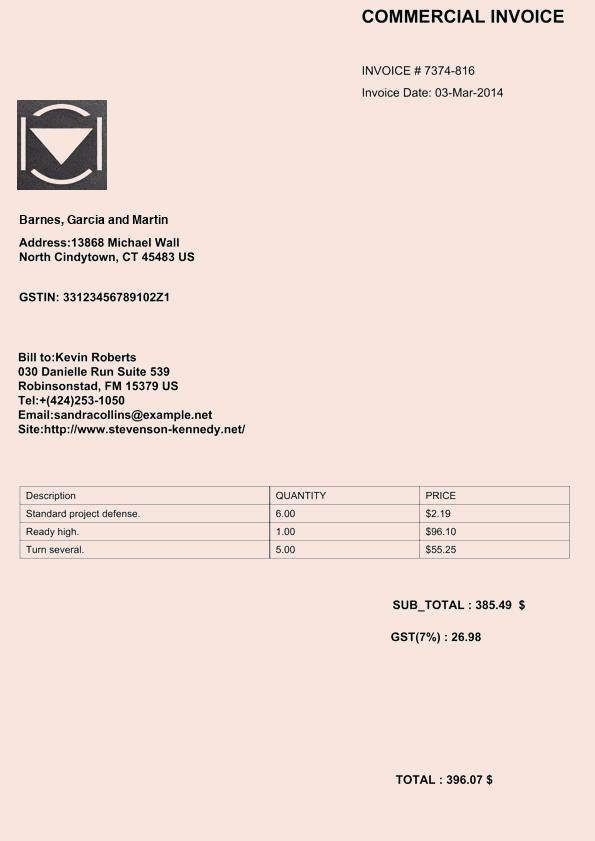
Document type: Invoice